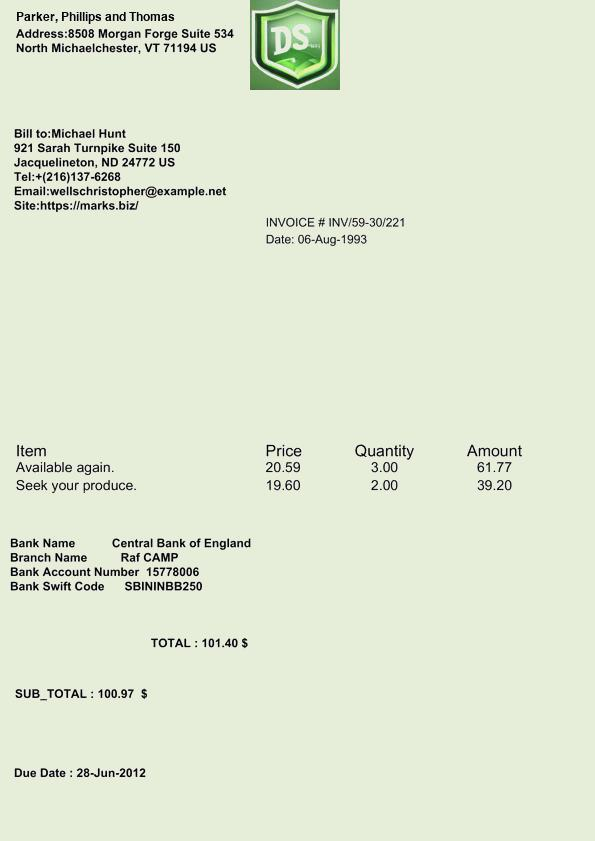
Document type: Invoice